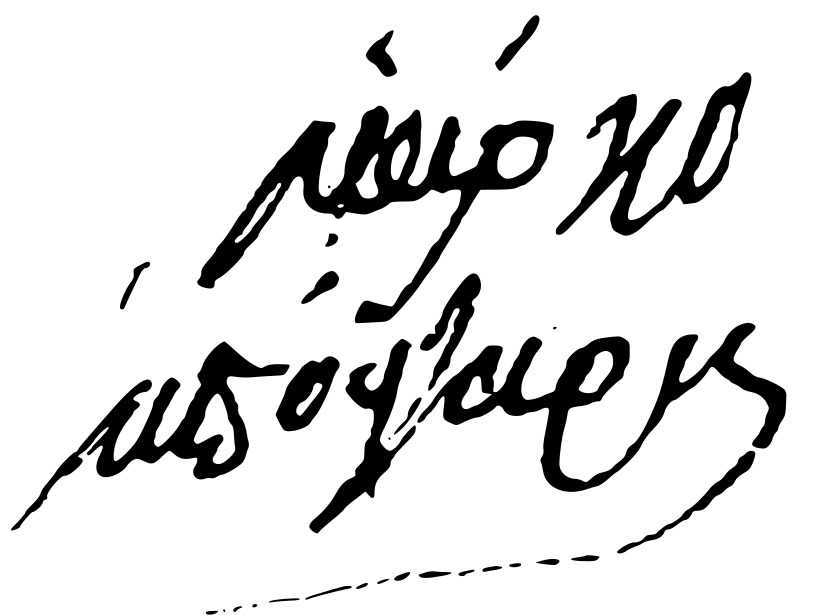
Signature of: markos botsaris